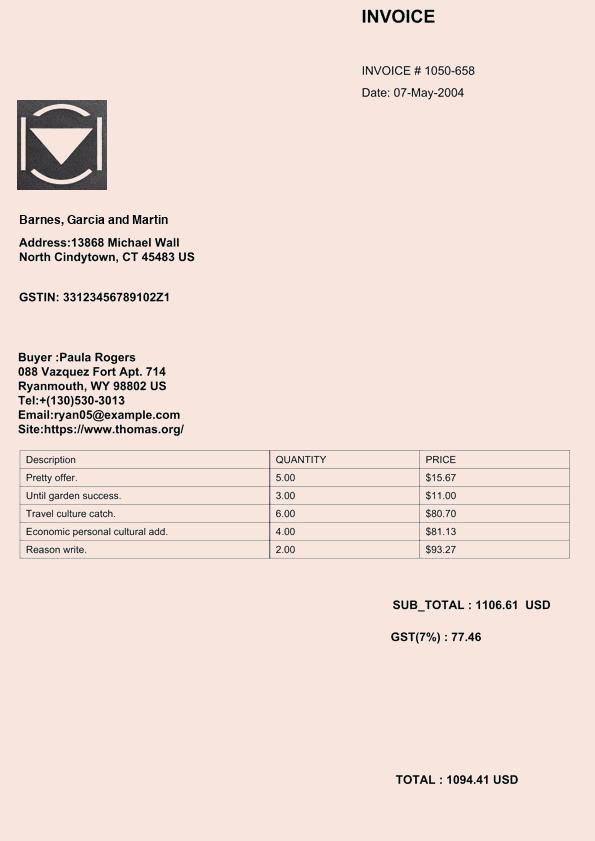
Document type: Invoice